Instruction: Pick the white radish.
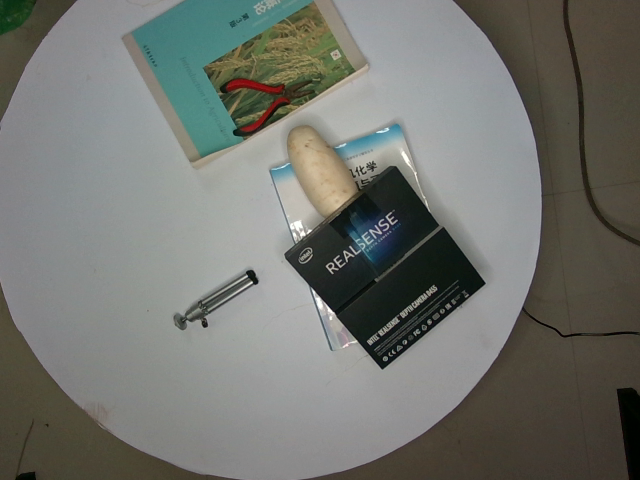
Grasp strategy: vertical